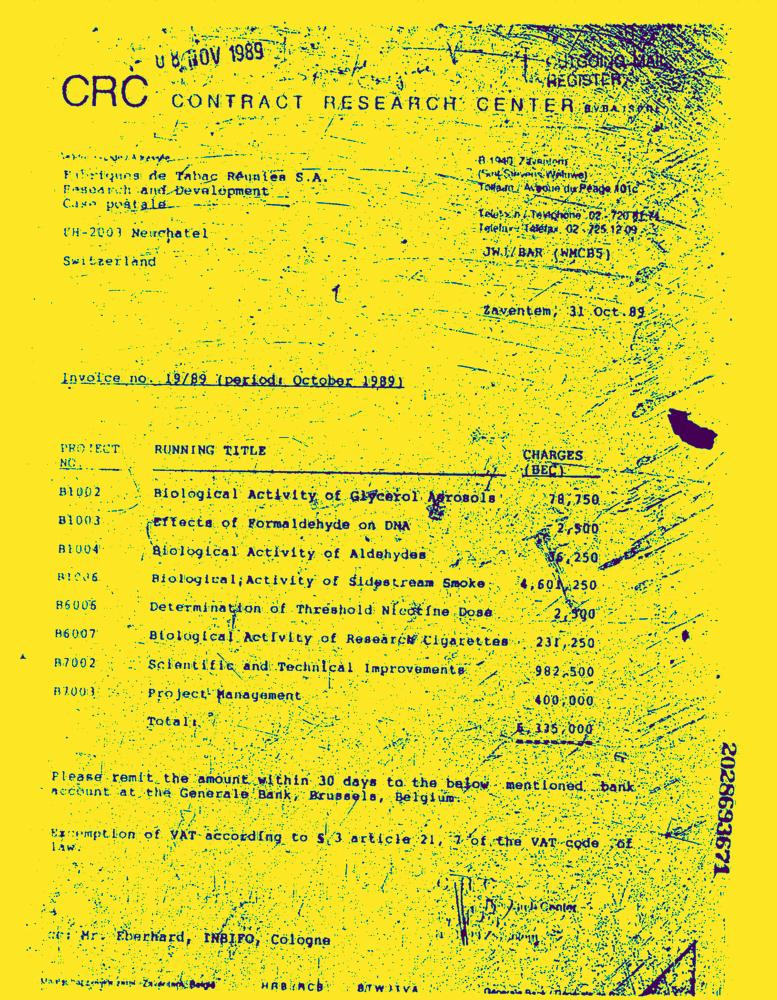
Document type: Invoice-Doc